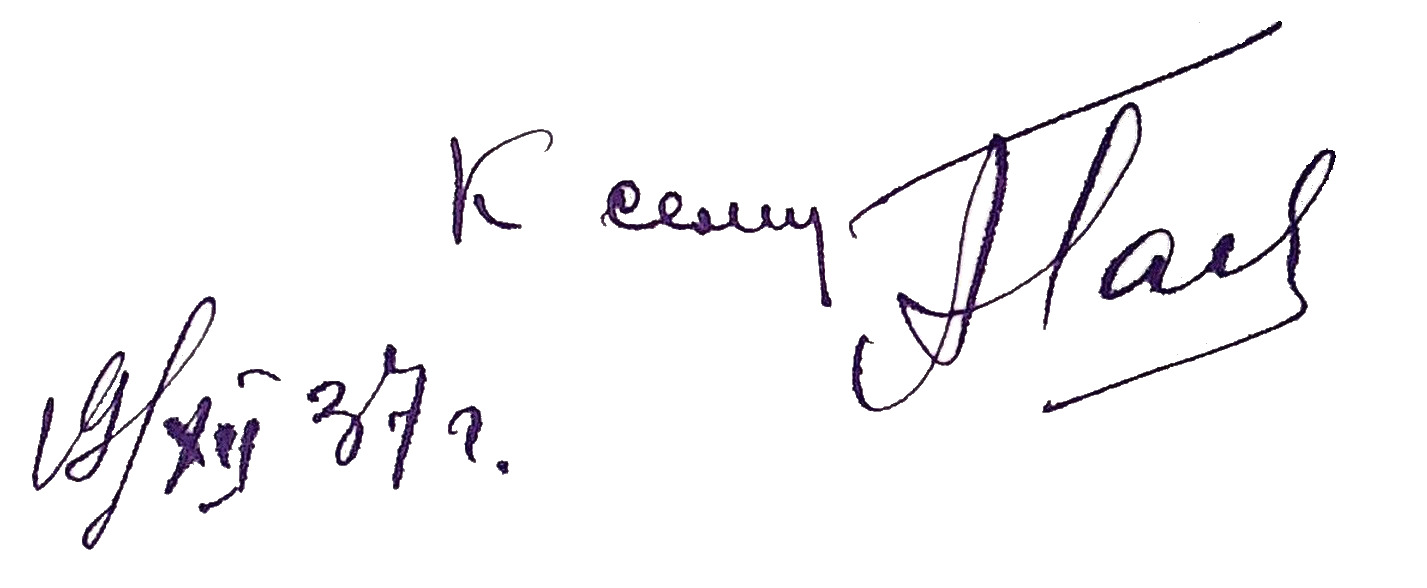
Signature of: anatoly gayev